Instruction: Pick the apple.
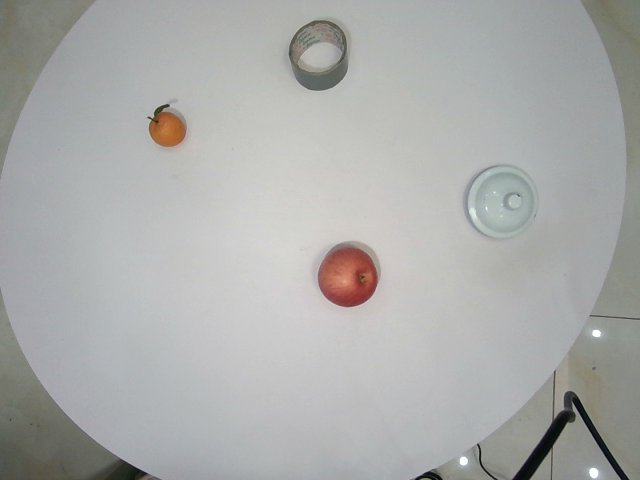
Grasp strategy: vertical